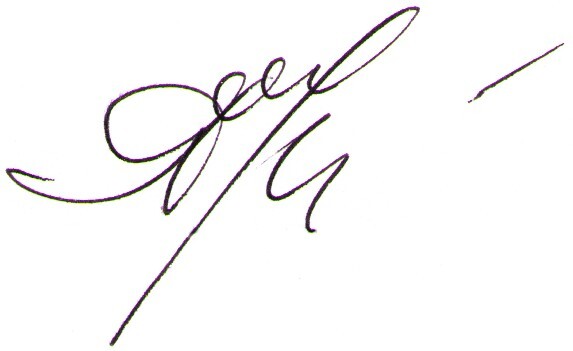
Signature of: svetlana agapitova